Question: What jurisdiction, city, or county is the document associated with?
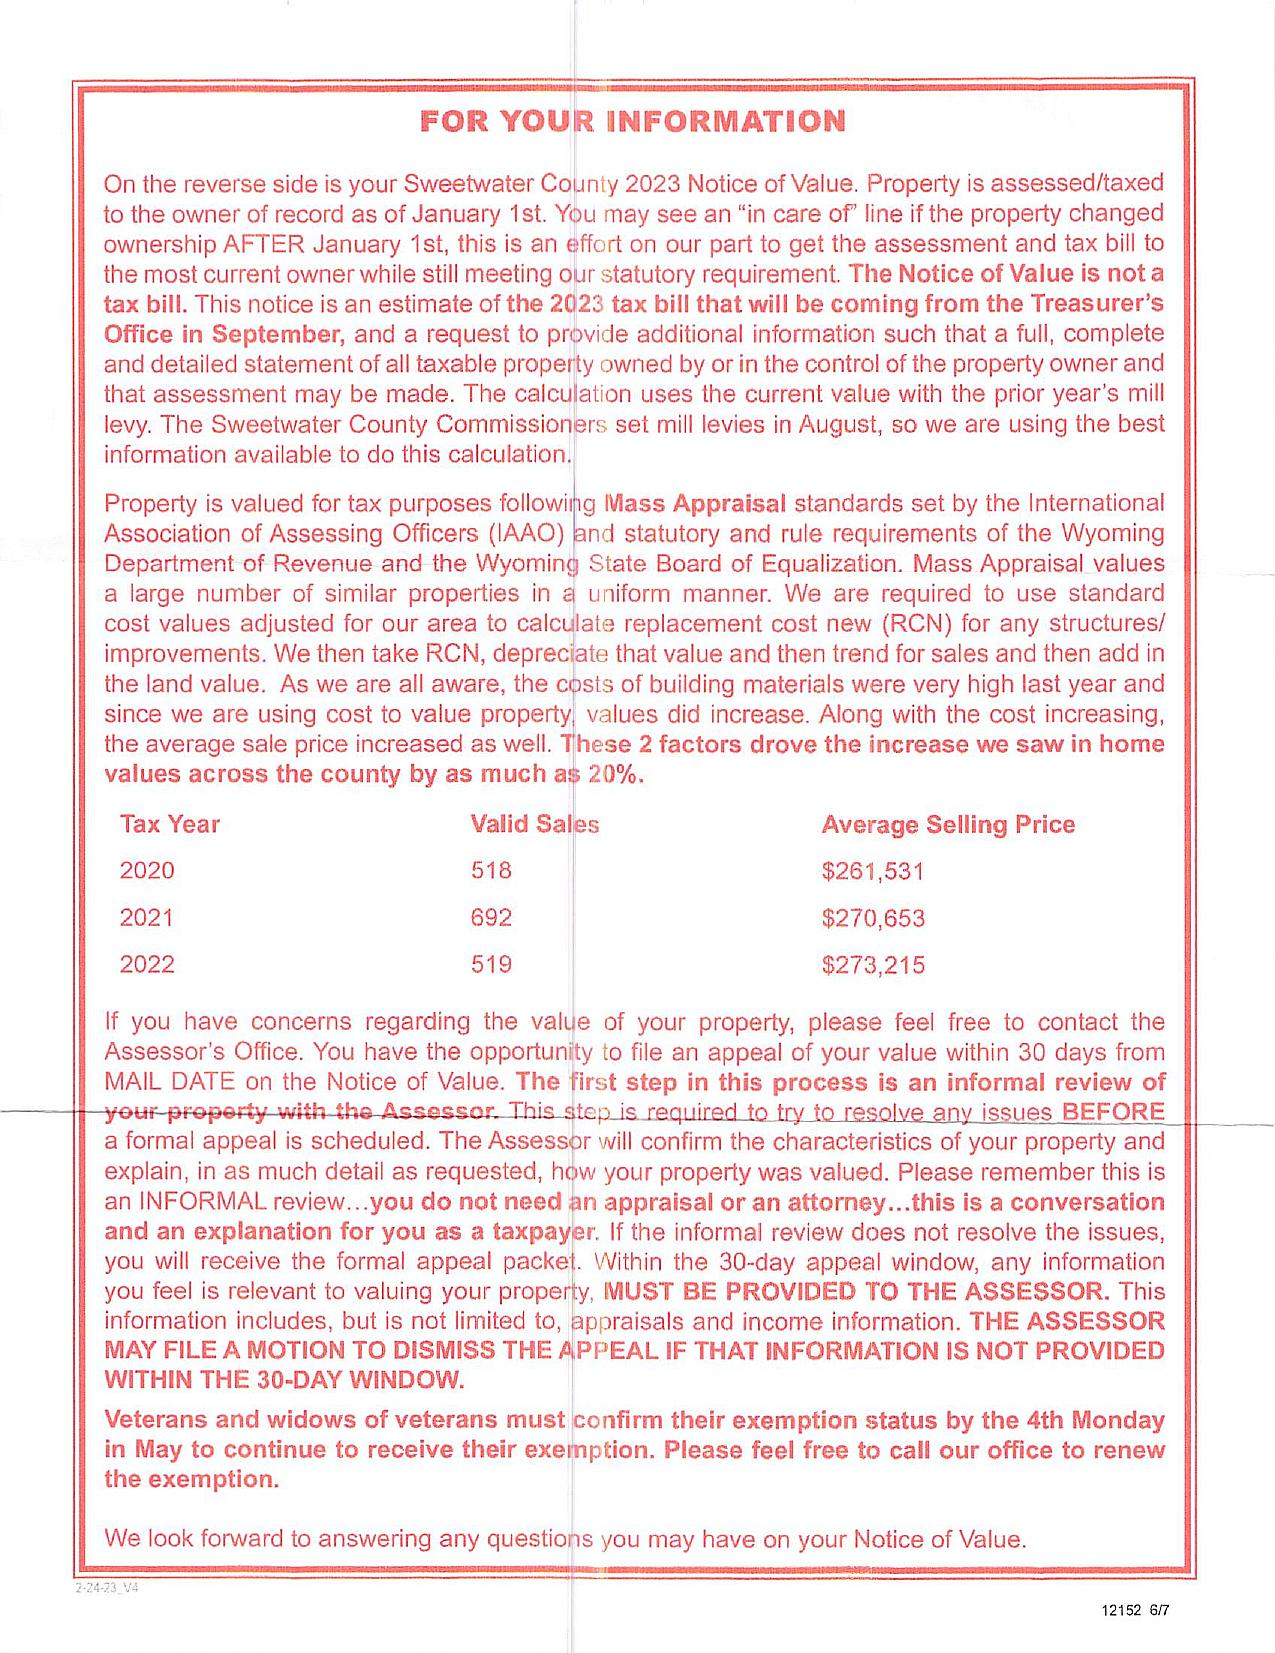
Answer: "Sweetwater County"